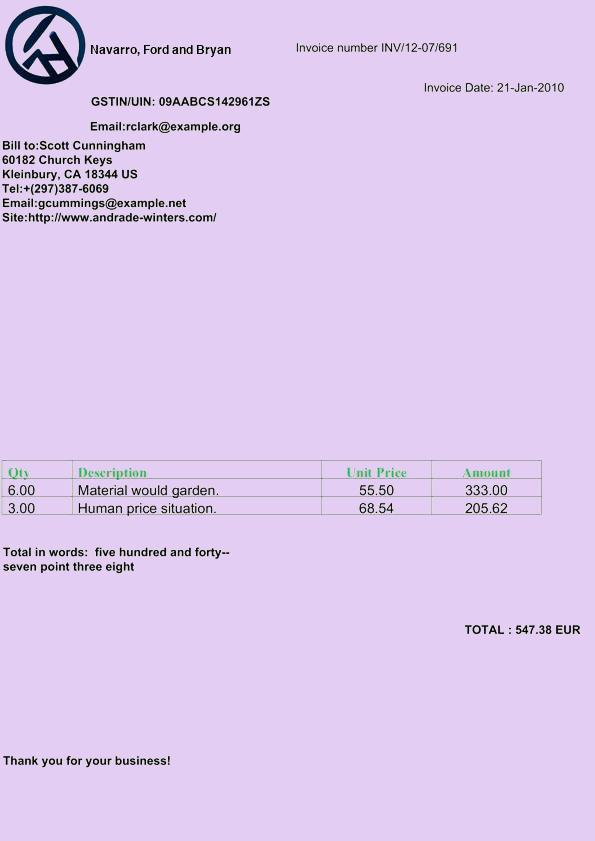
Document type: Invoice